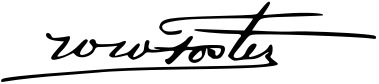
Signature of: w w foster